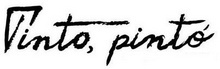
Signature of: james haim pinto